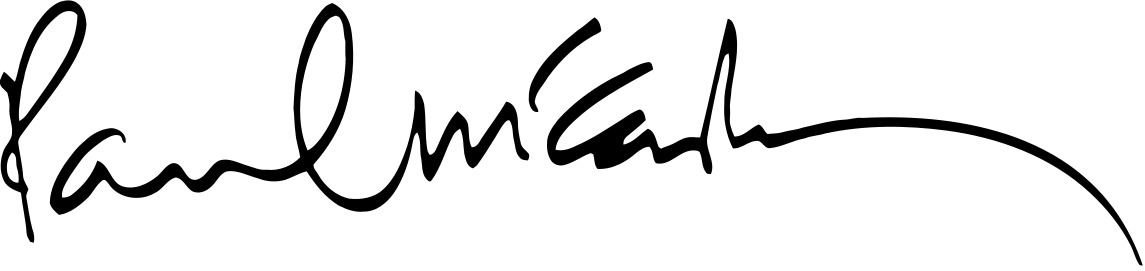
Signature of: paul mccartney